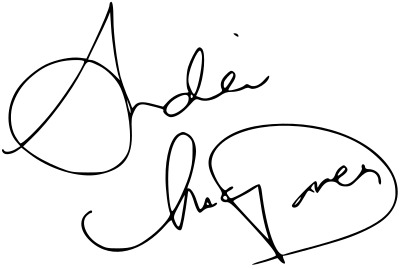
Signature of: andie macdowell